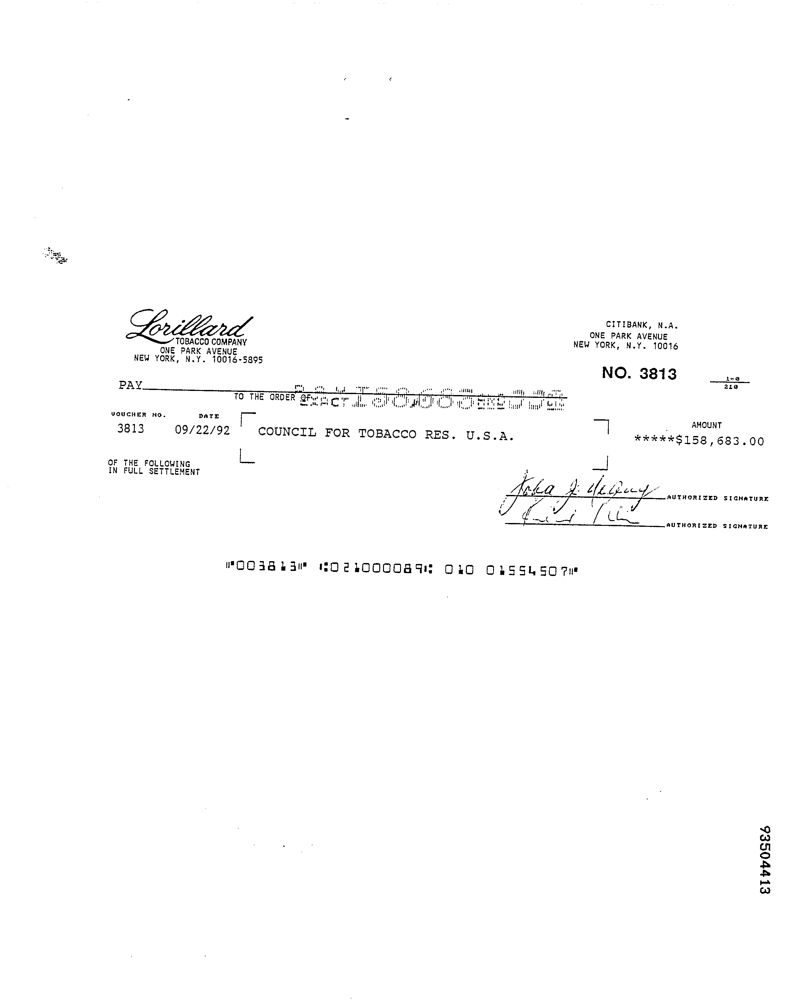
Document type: Invoice